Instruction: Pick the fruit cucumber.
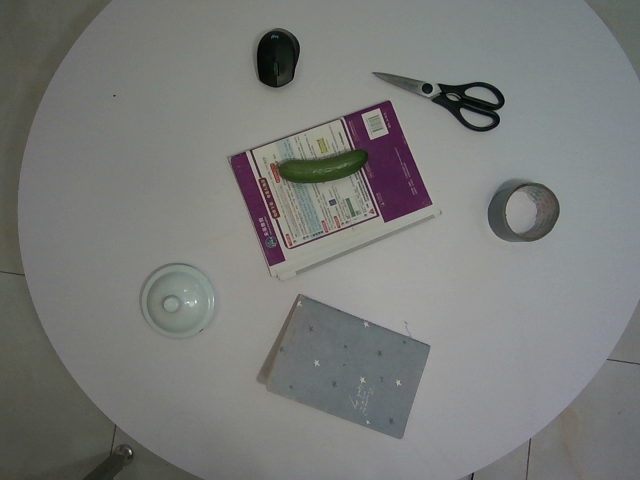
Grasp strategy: vertical